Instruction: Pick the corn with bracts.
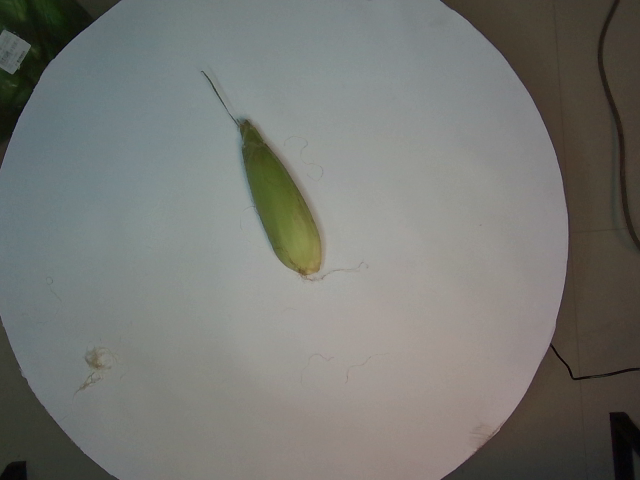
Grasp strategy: vertical